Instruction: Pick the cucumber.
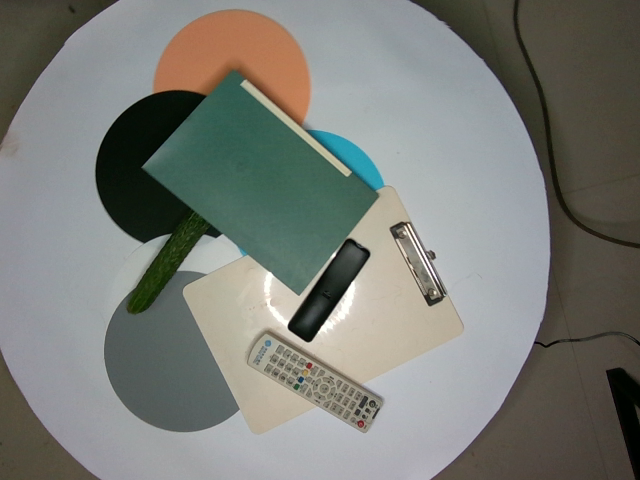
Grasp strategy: vertical